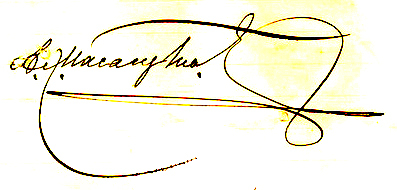
Signature of: xäbibraxman mäsäğütef